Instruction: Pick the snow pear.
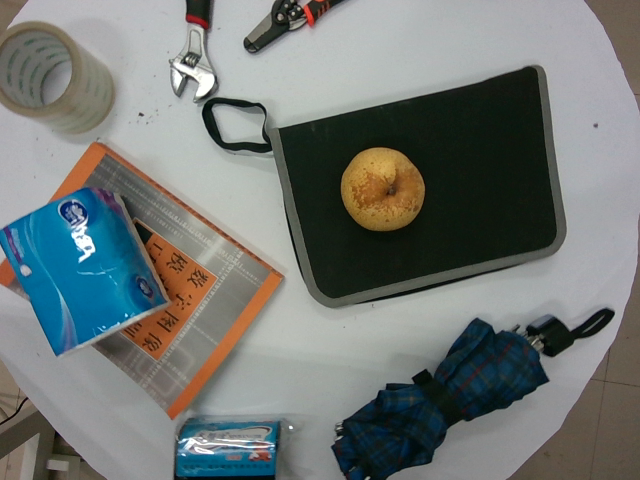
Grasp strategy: vertical